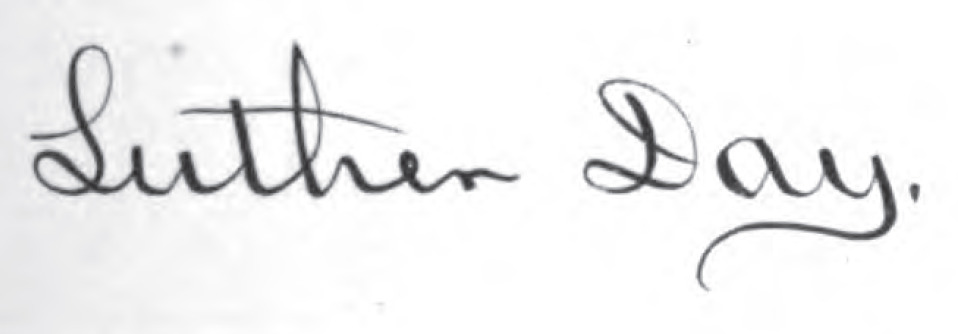
Signature of: luther day